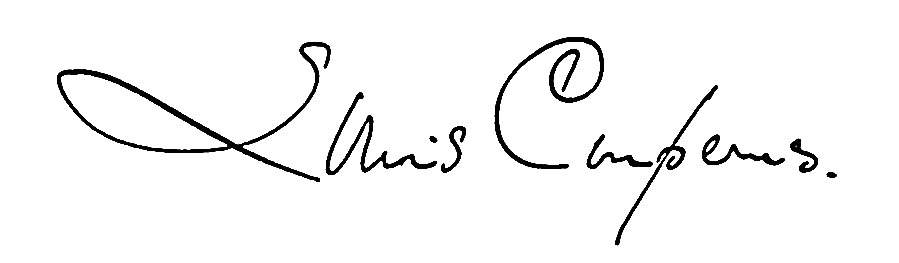
Signature of: louis couperus